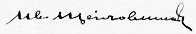
Signature of: ivan shcheglovitov